Question: What is the suspected problem?
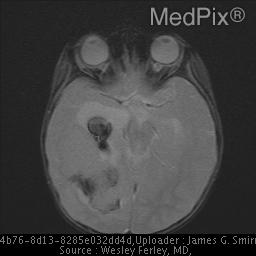
Answer: The findings suggest CT:  High density mass in the trigone of the right lateral ventricle. Mass effect.

MRI: Right lateral ventriclular mass with separate enhancing mass in left temporal horn, suggesting carcinoma.  Mass effect with midline shift.  Acute hemorrhage, right temporal horn, best seen on GRE images.  Trapping of right temporal horn. Hydrocephalus. The patient might have a history of 15 month old girl fell off a chair.  The following day, she was acting more somnolent.  Head CT was abnormal..